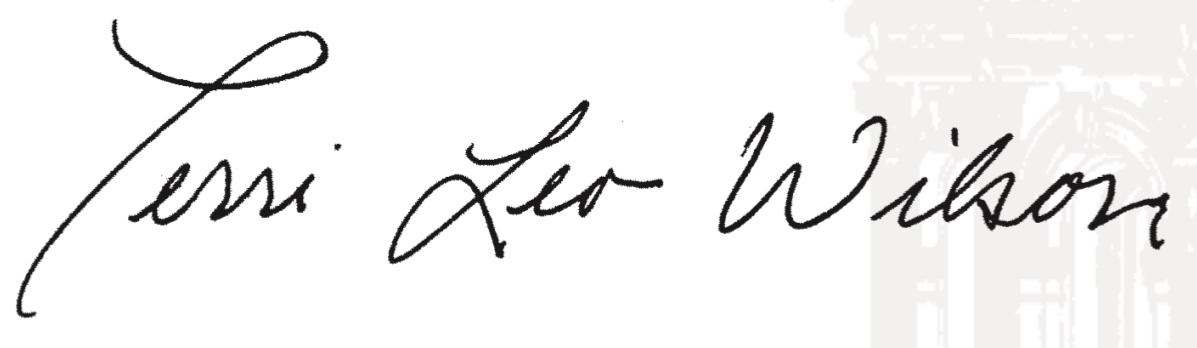
Signature of: terri leo wilson